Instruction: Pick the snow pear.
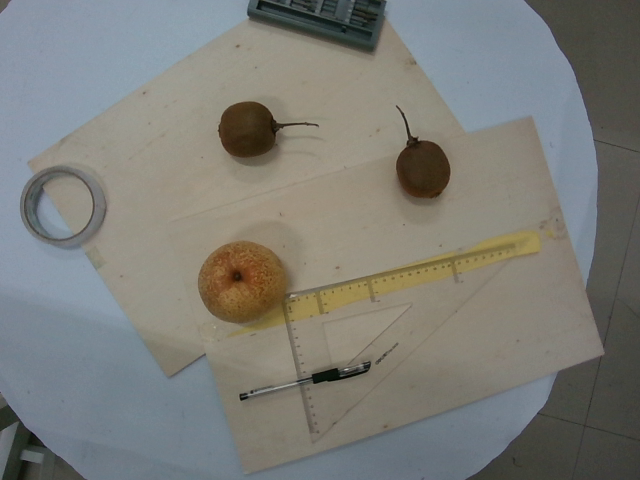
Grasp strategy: vertical